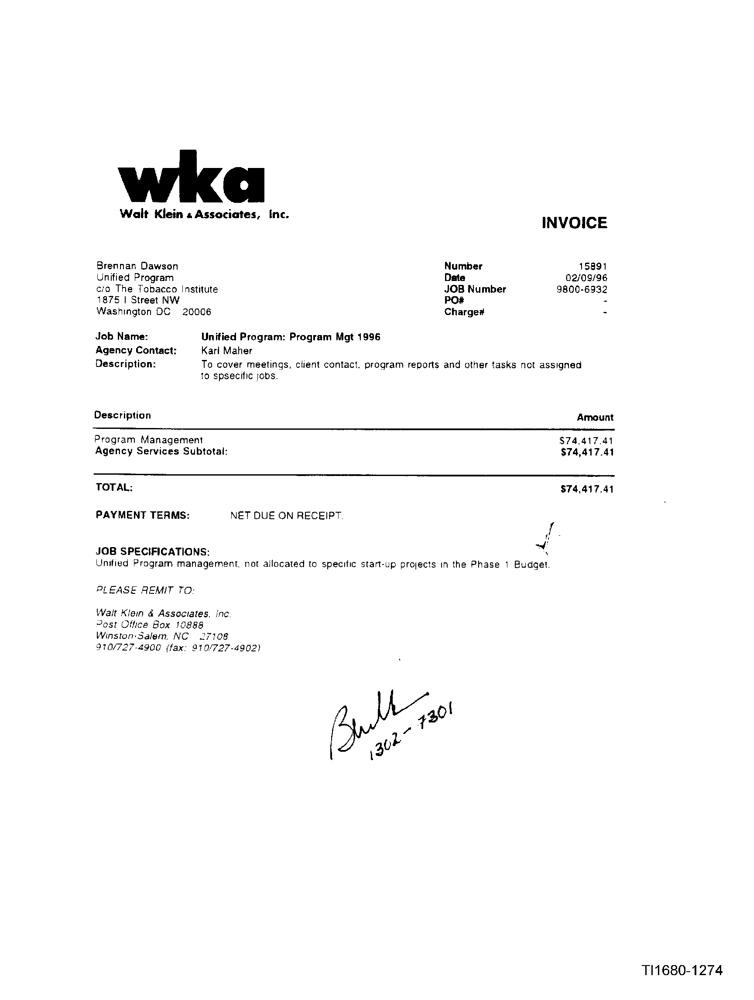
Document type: Invoice